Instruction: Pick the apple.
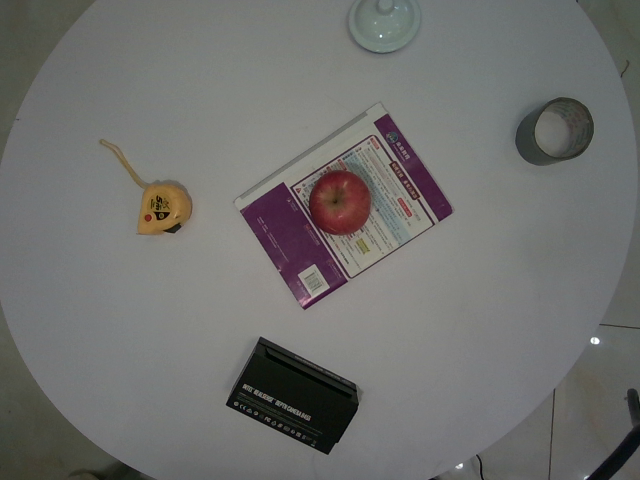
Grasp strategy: vertical